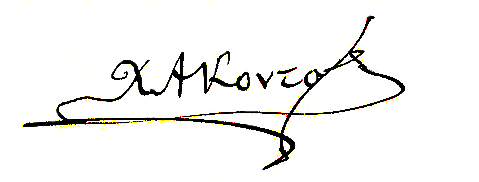
Signature of: christos kontos